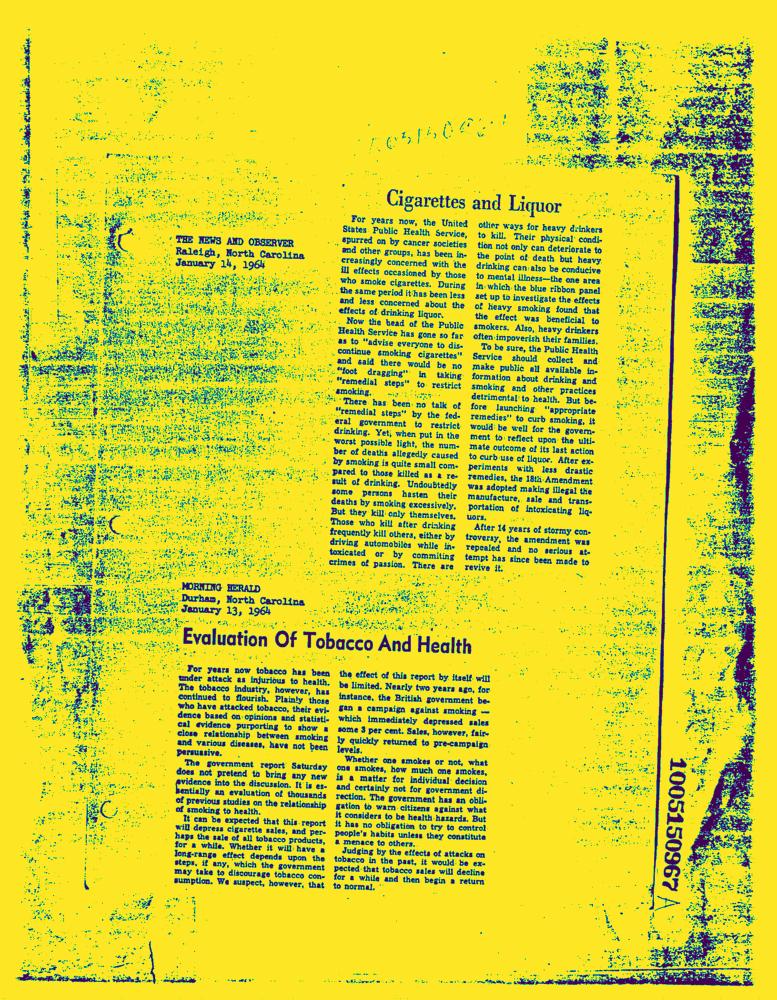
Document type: News-Article